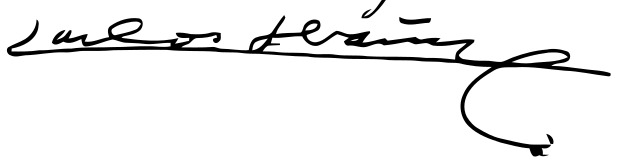
Signature of: carlos ibáñez del campo